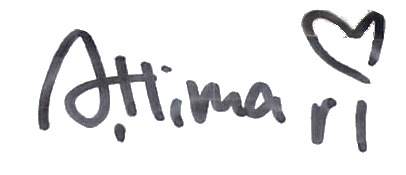
Signature of: himari asada